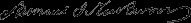
Signature of: samuel j kirkwood